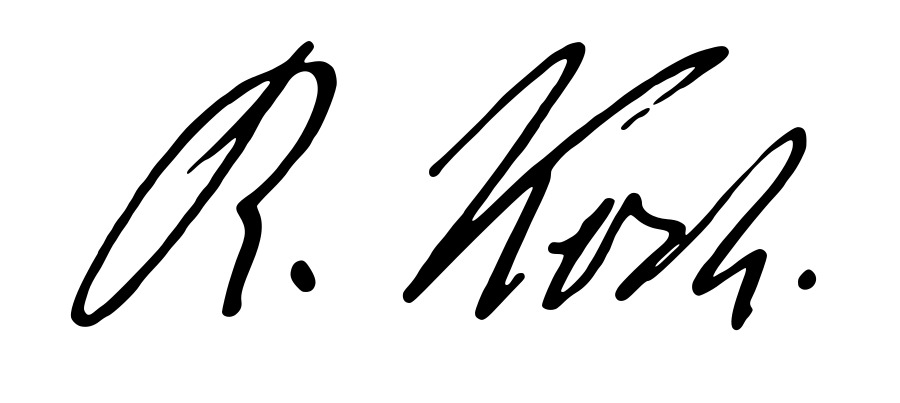
Signature of: robert koch